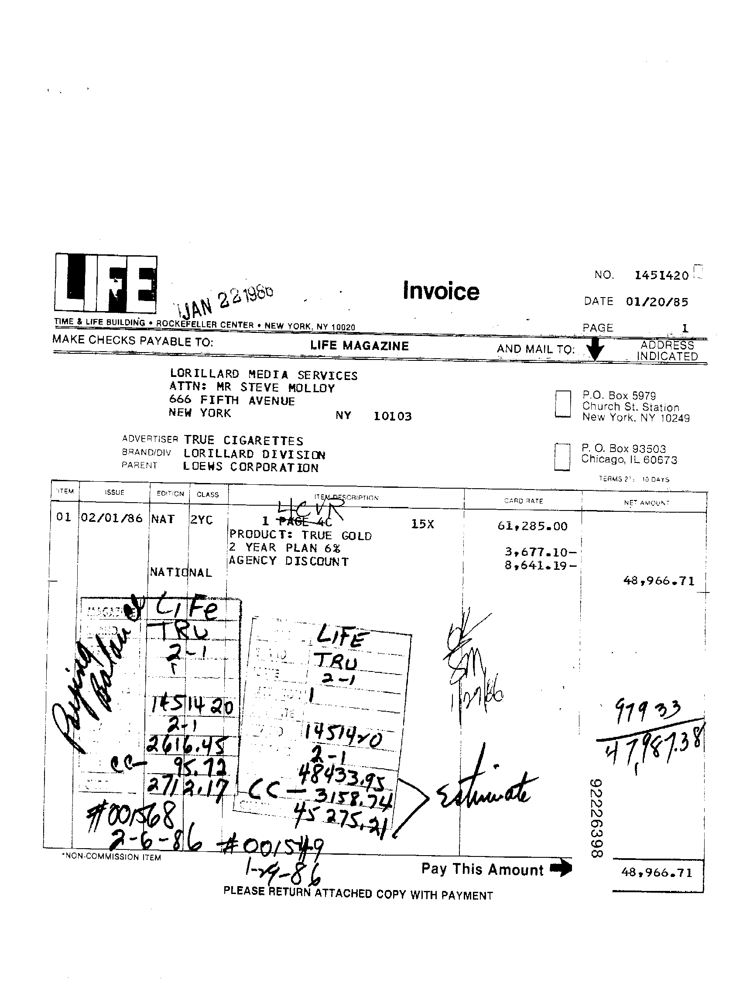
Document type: Invoice